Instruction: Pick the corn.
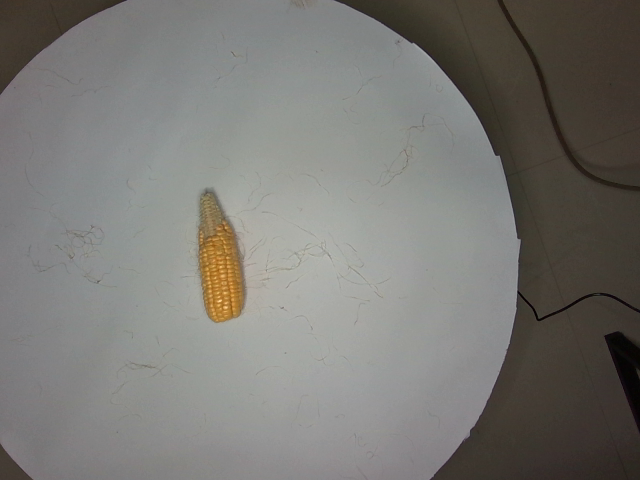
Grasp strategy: vertical